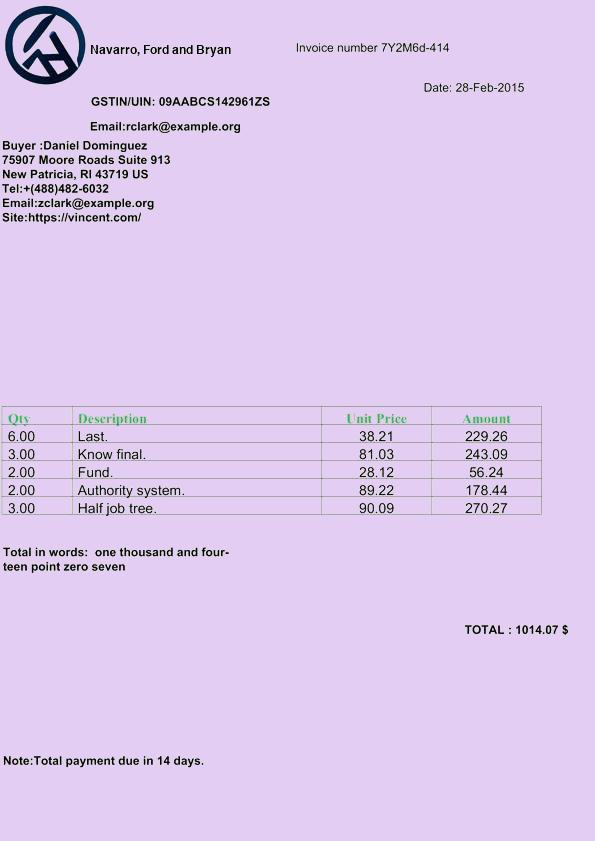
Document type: Invoice